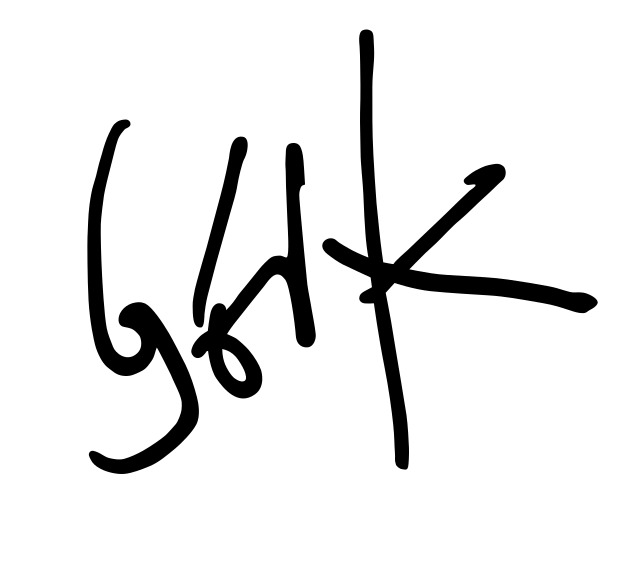
Signature of: björk